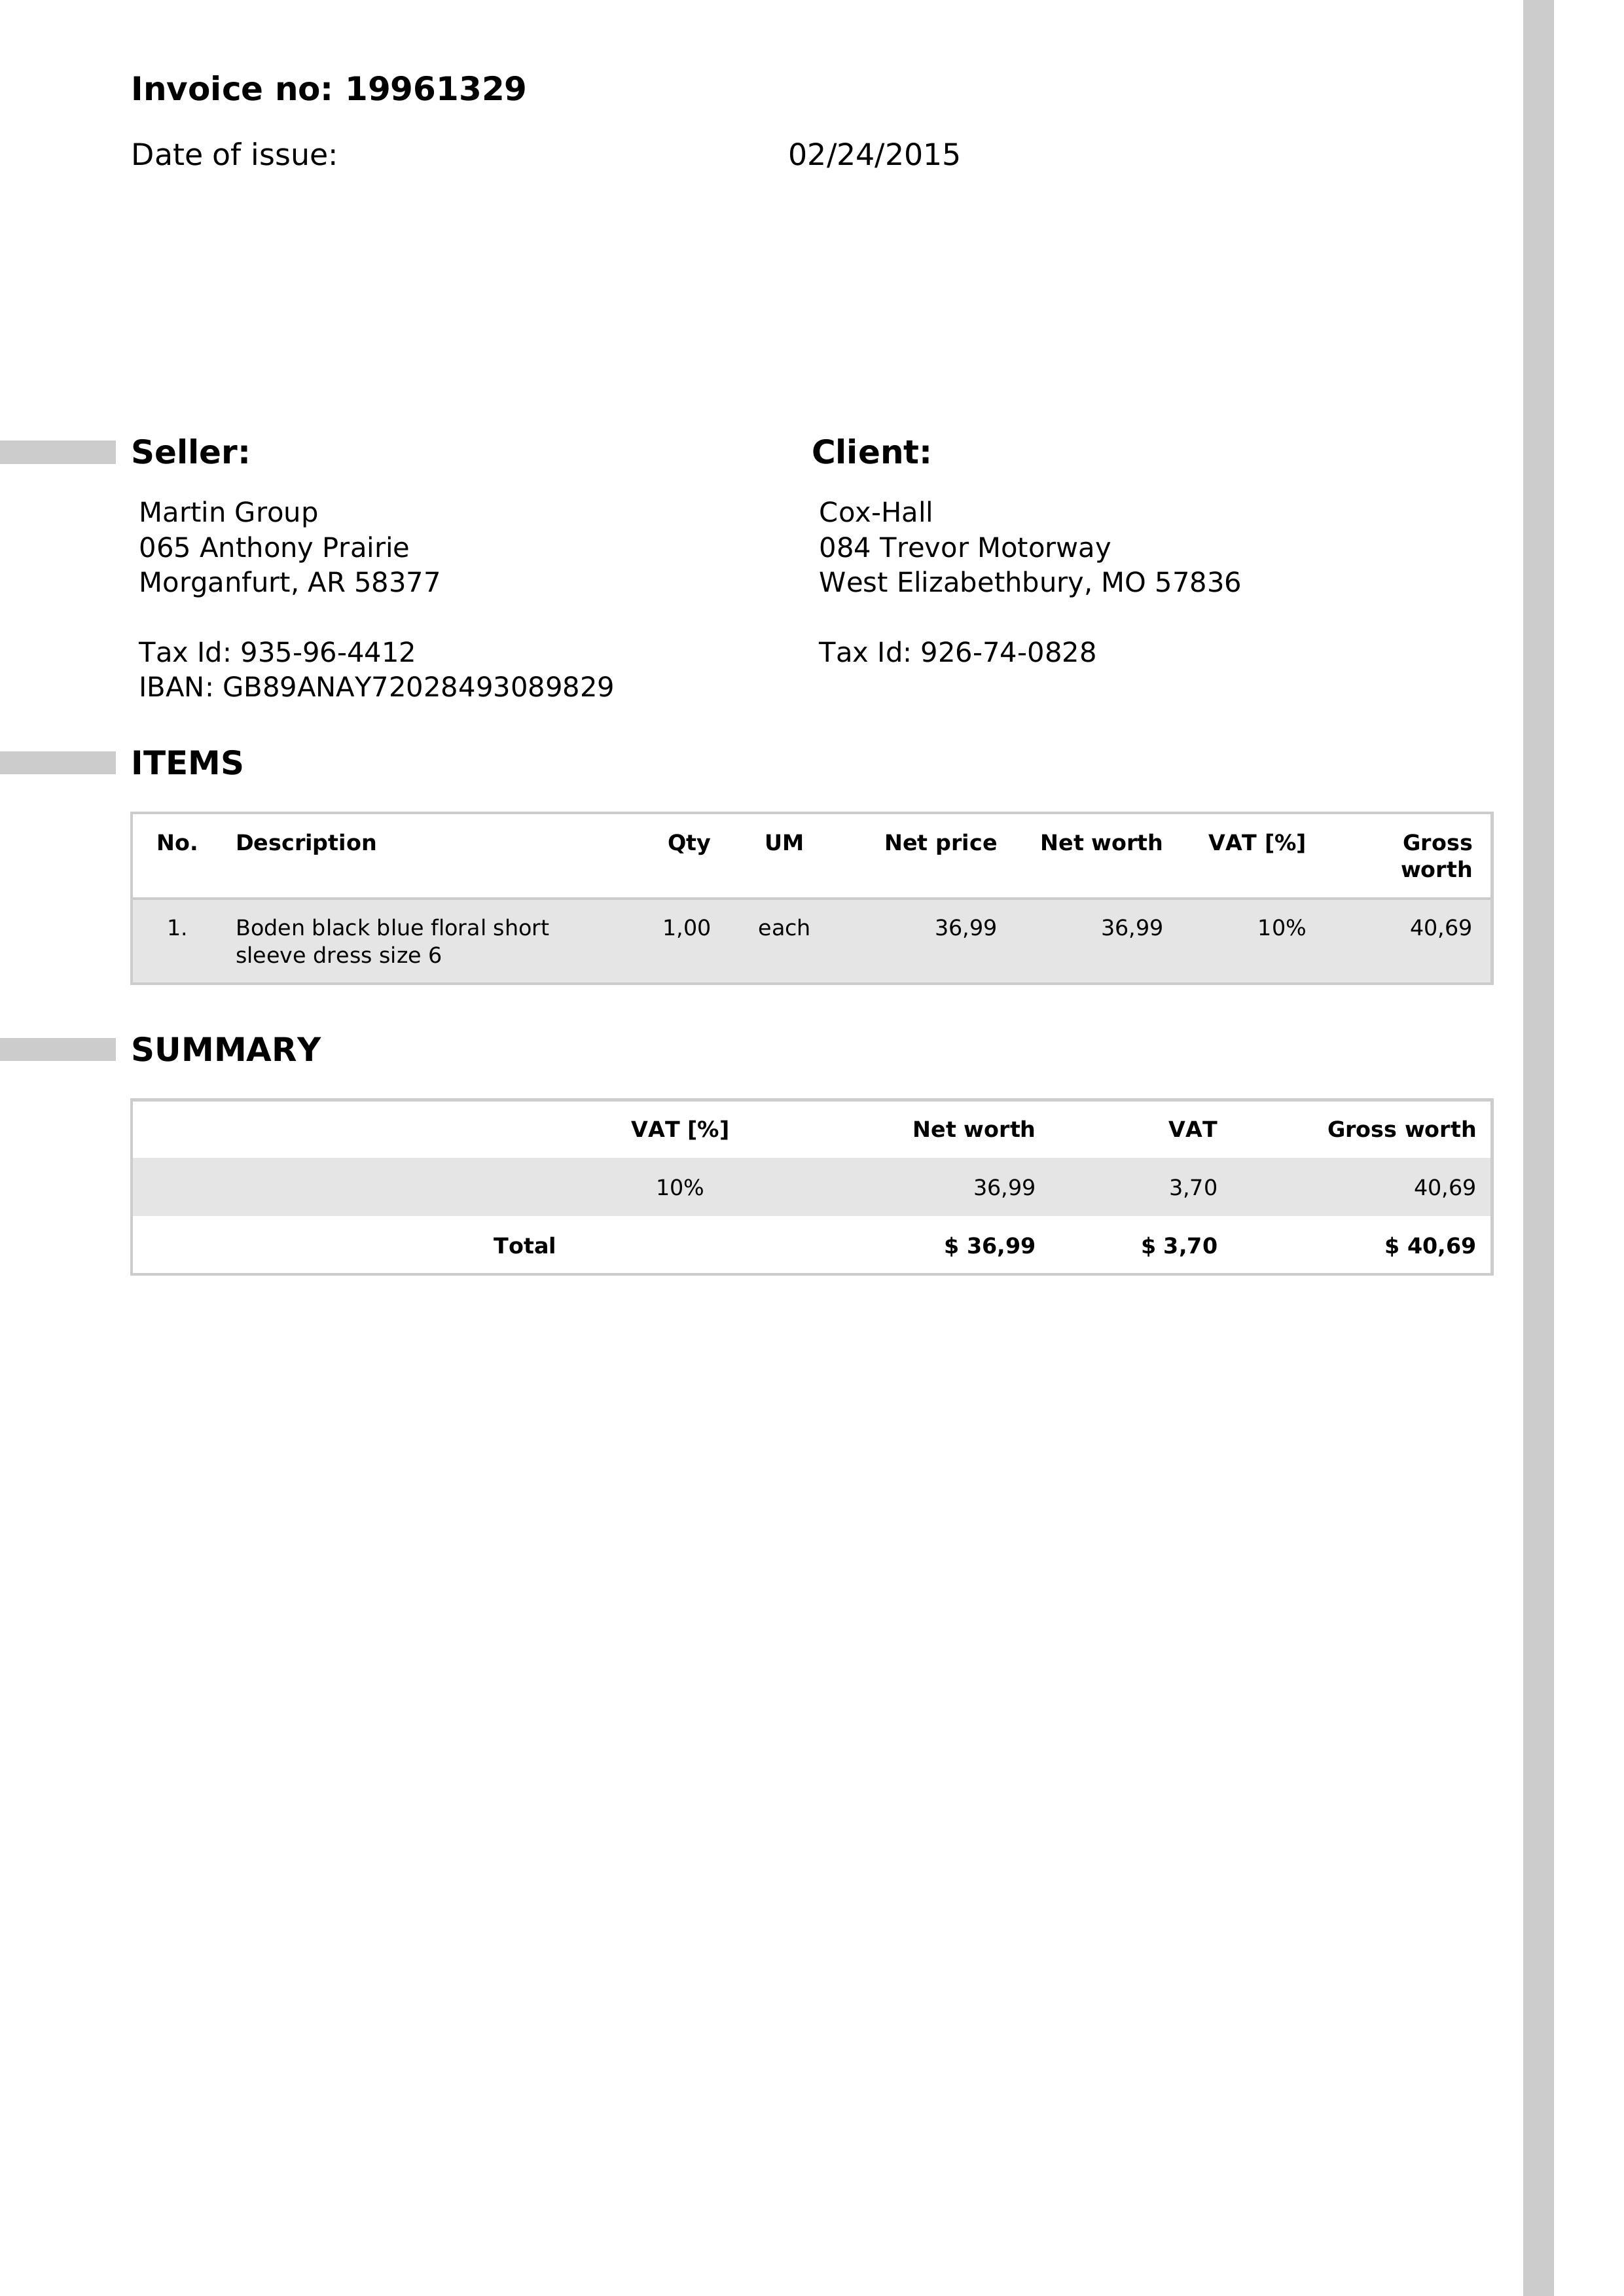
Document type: Invoice